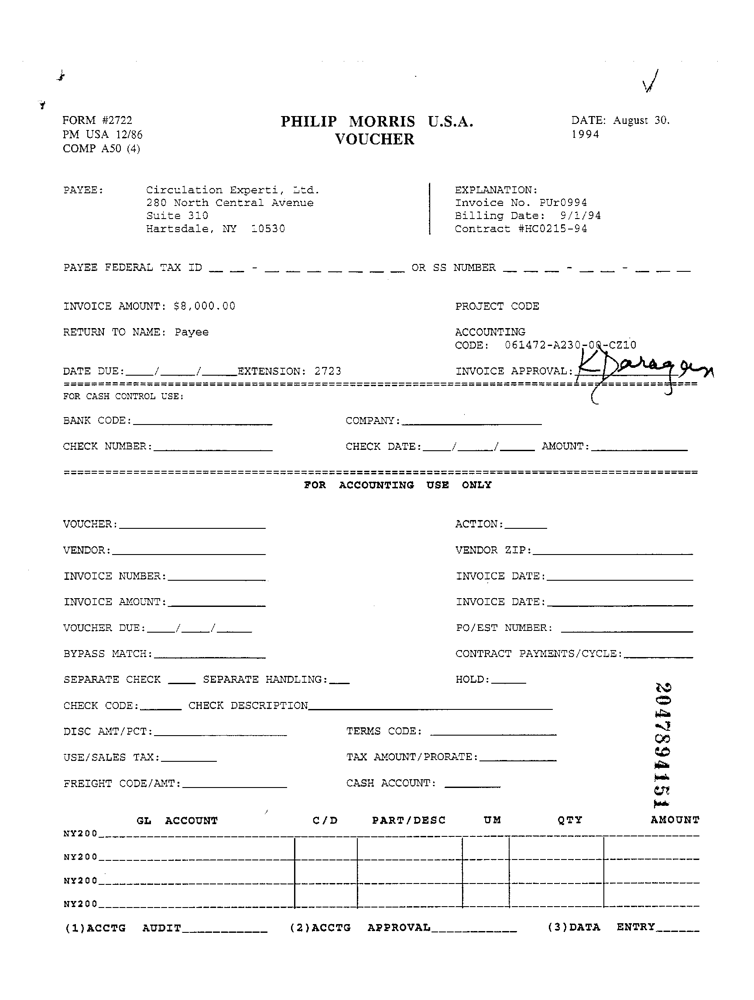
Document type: Invoice